Question: What jurisdiction, city, or county is the document associated with?
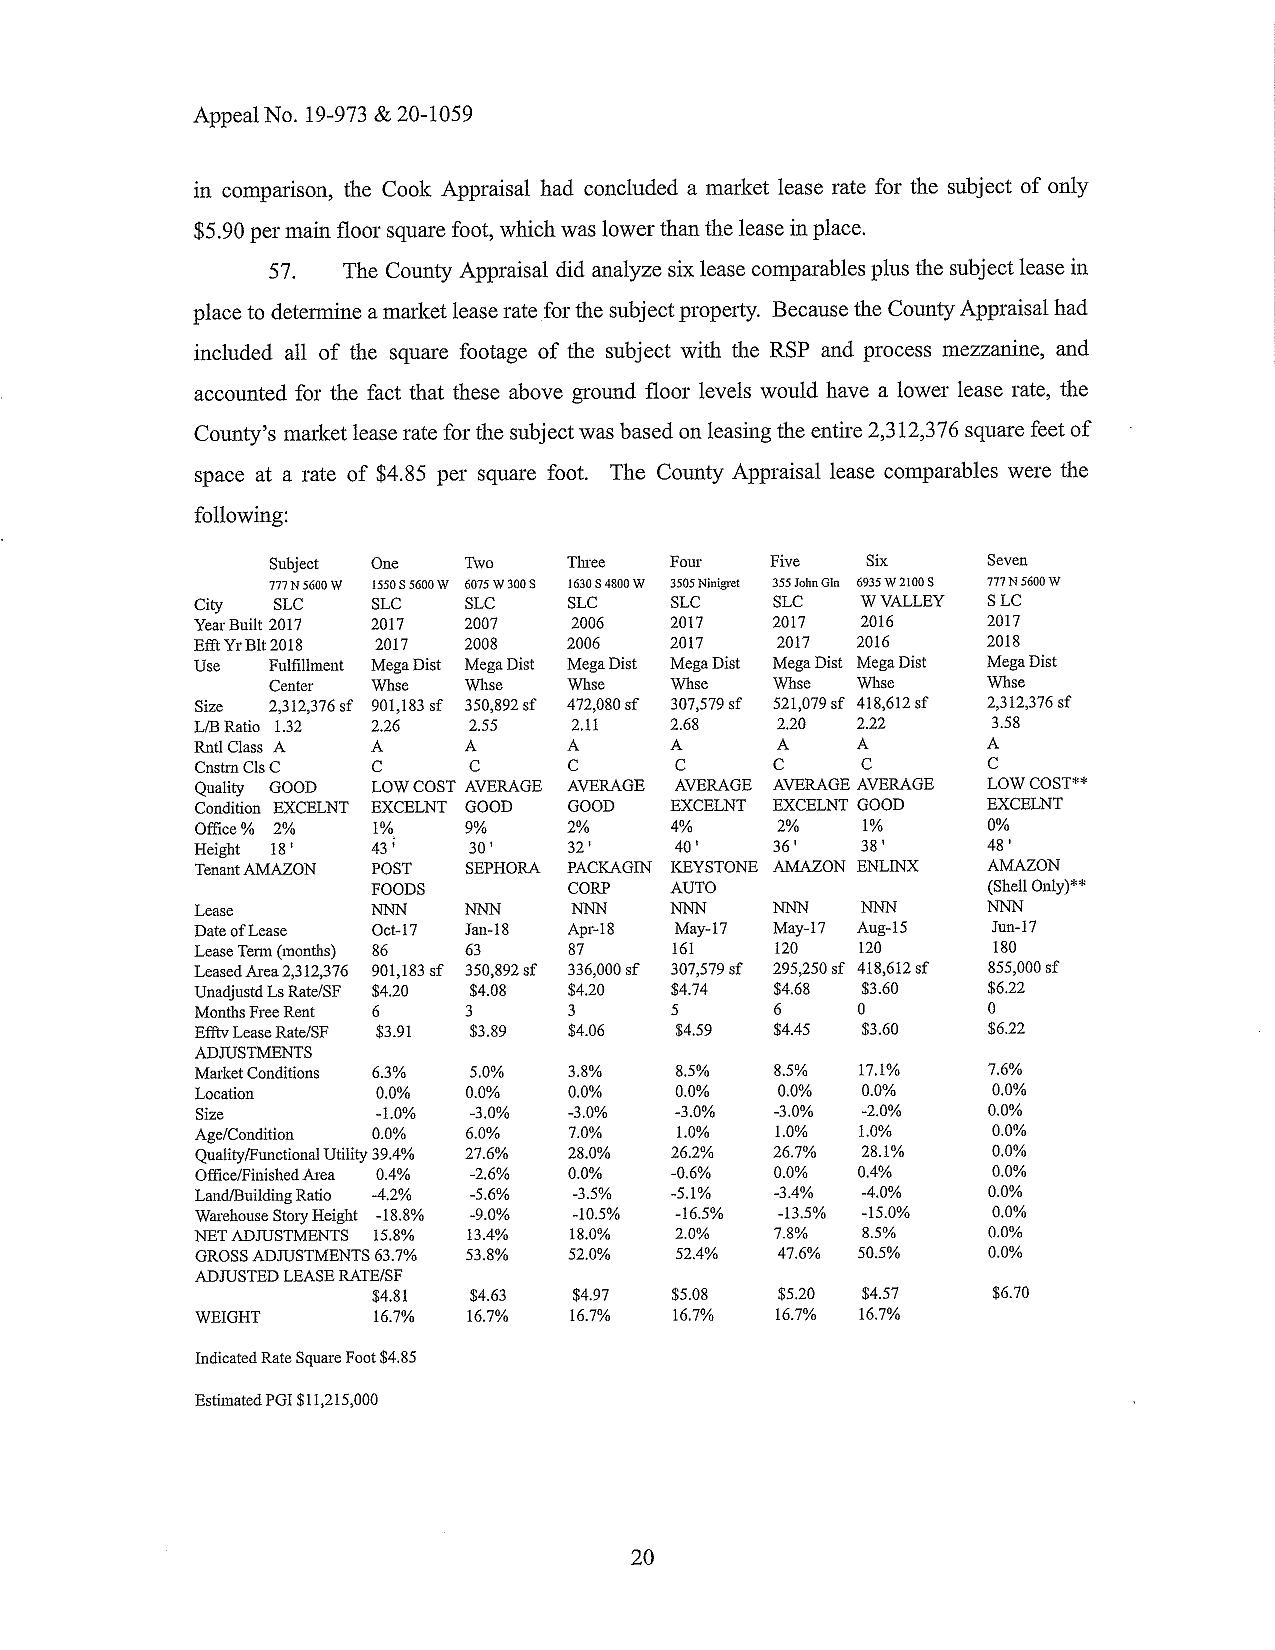
Answer: "City SLC"